Question: What might the diagnosis be?
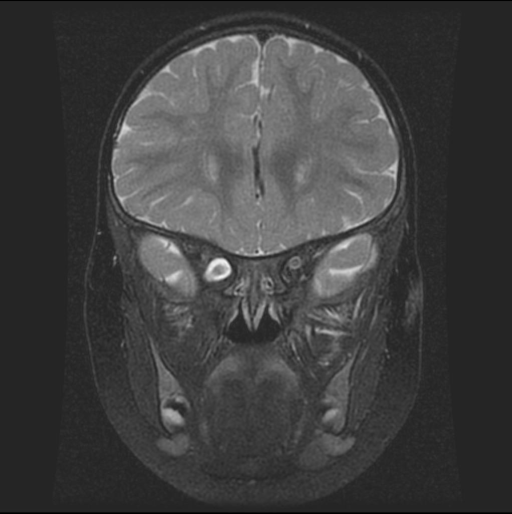
Answer: The possible diagnosis includes Most Common Orbital Malignancies of Children:
Rhabdomyosarcoma (Primary)
Neuroblastoma (usually metastatic)
Retinoblastoma (intraocular)
Most Common Orbital Masses:
Benign cysts (Teratoma, dermoid, epidermoid, congenital cystic eye)
Vascular lesions (capillary hemangioma, cavernous hemangioma, AVM, lymphangioma)
Neurogenic Orbital Masses of Children:
Optic nerve glioma
Optic sheath meningioma
Sphenoid wing meningioma
Schwannoma
Neurofibroma
Less Common Considerations:
Langerhans’ Cell Histiocytosis
Lacrimal gland lesions (cysts, tumors)
Inflammatory process or infection.